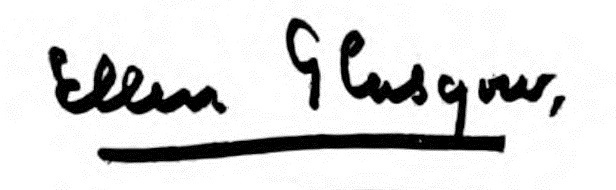
Signature of: ellen glasgow